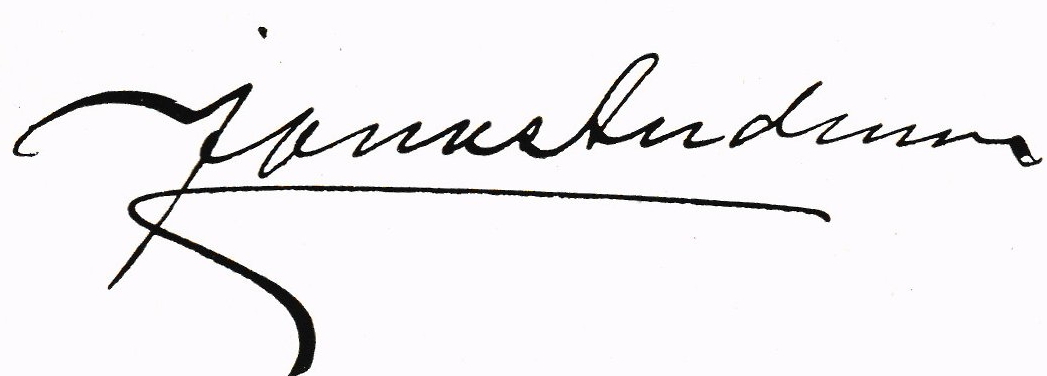
Signature of: jonas andersson i hedsta